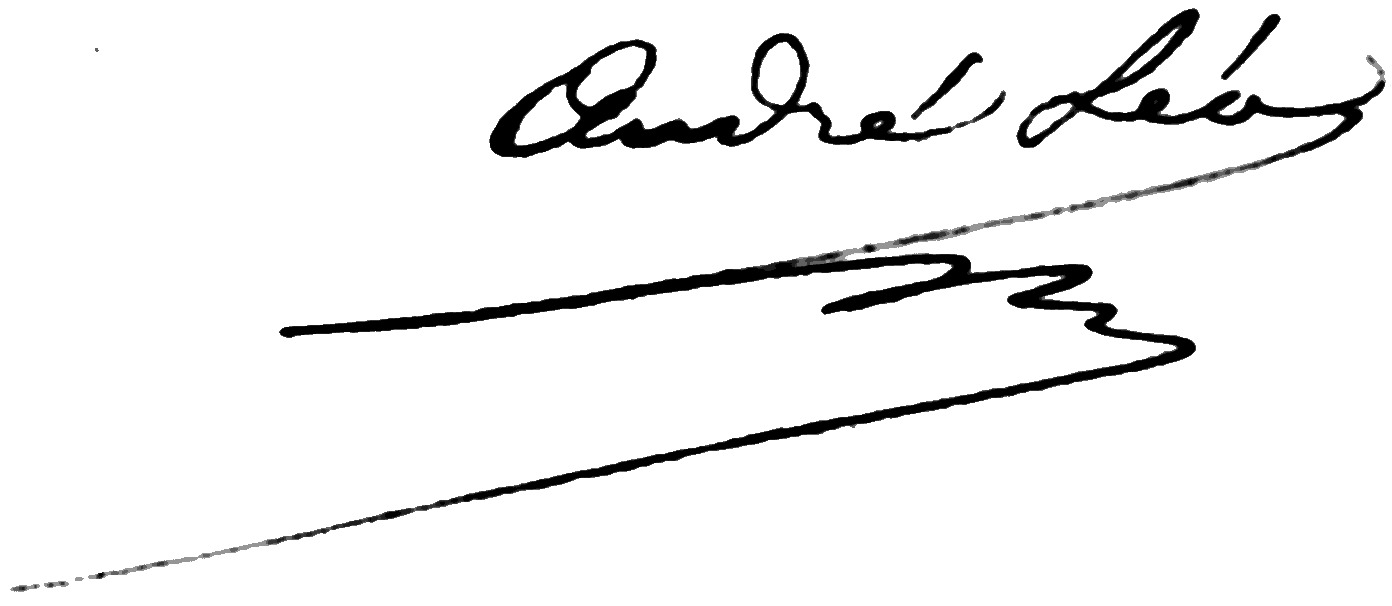
Signature of: victoire léodile béra